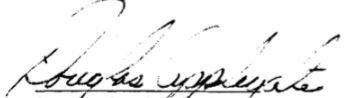
Signature of: douglas applegate